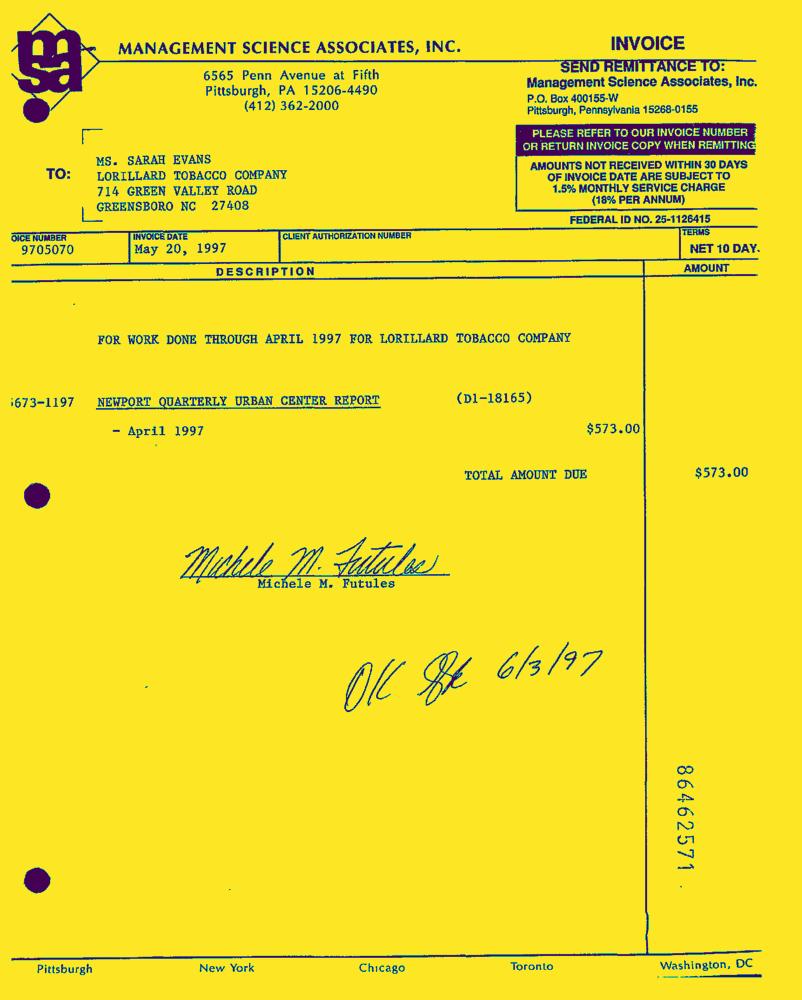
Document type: Invoice-Doc